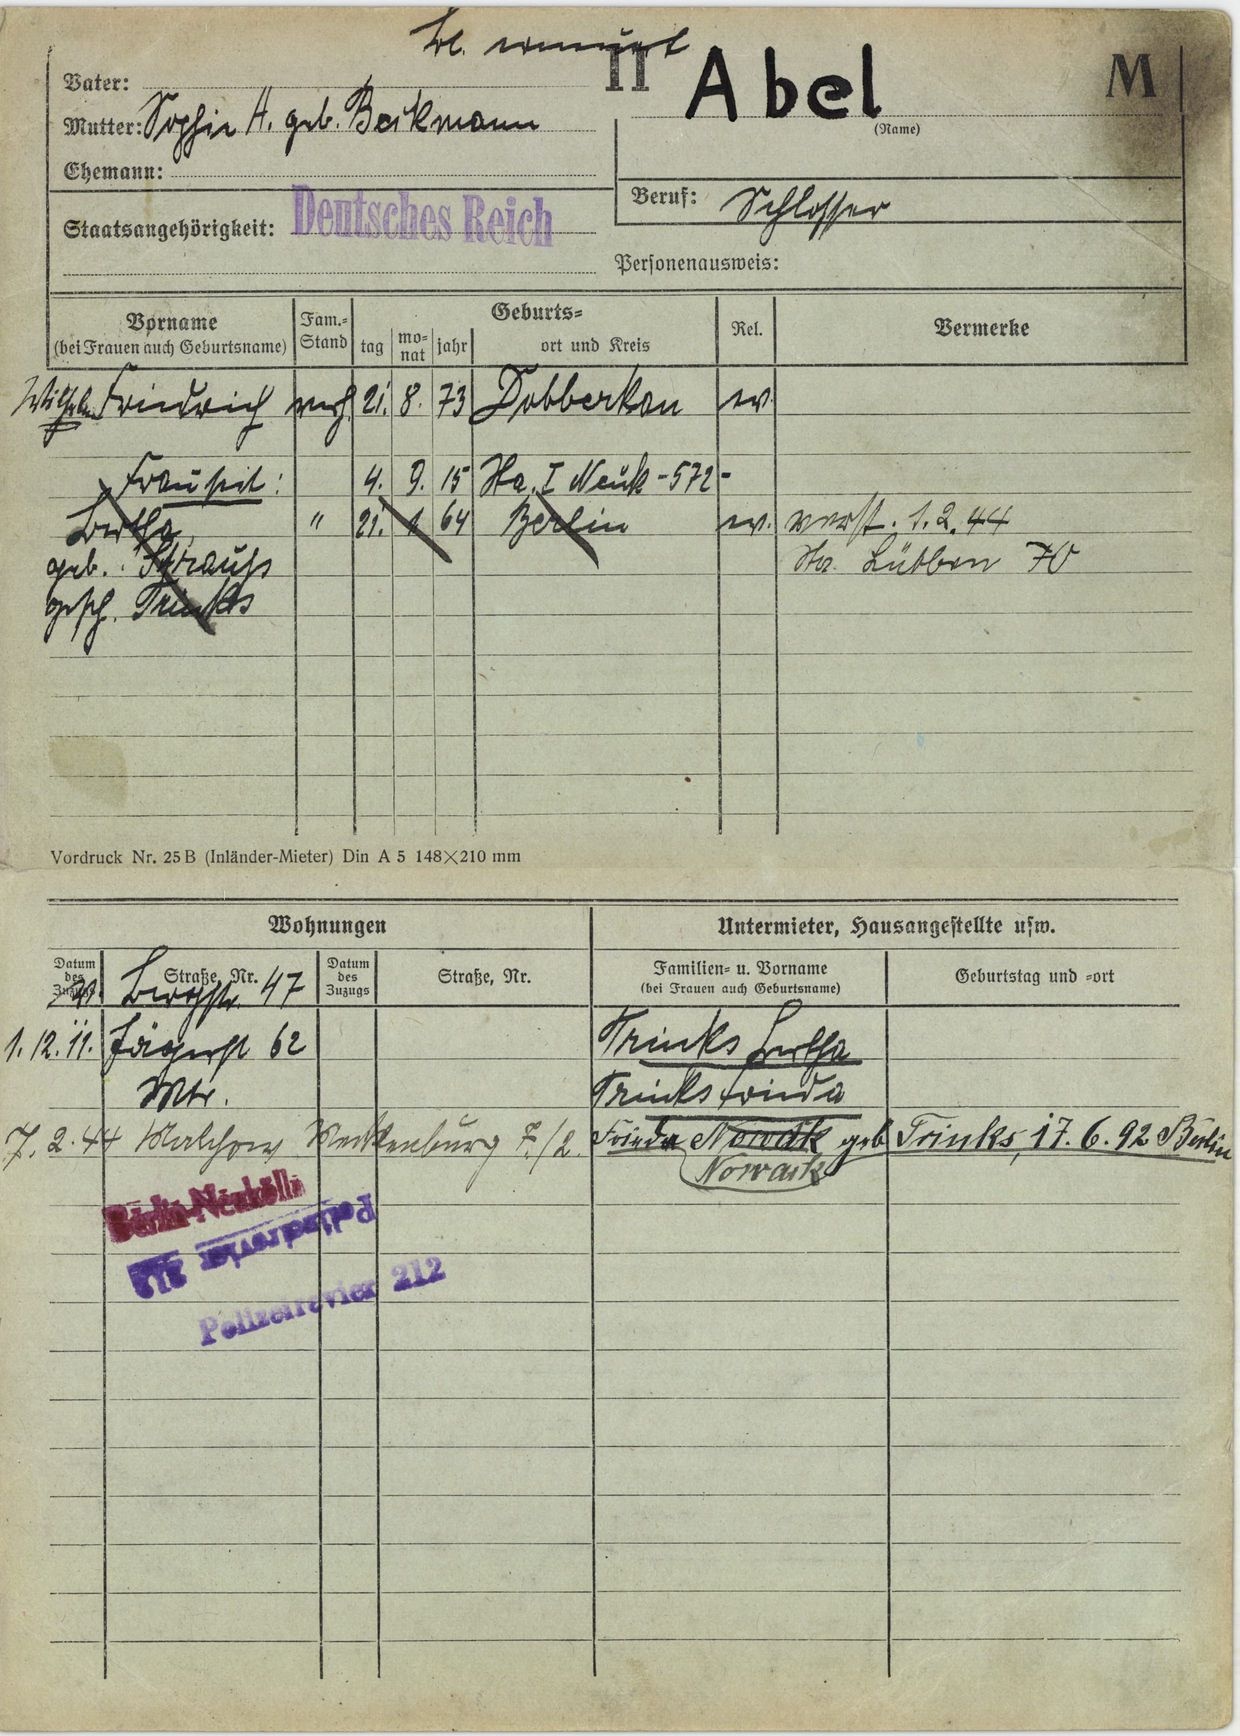
Abel